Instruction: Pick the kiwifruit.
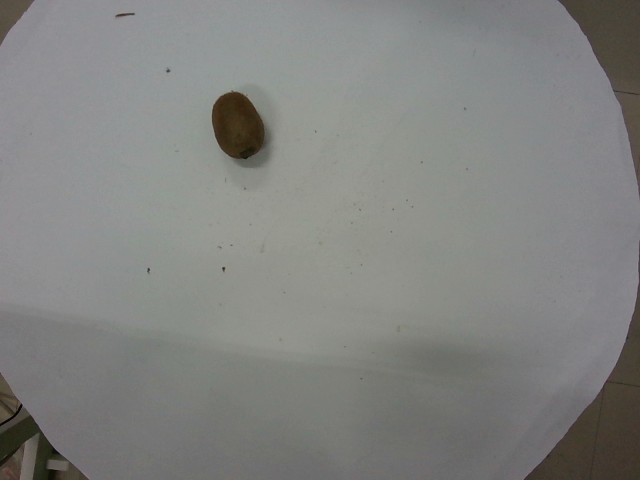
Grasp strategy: vertical